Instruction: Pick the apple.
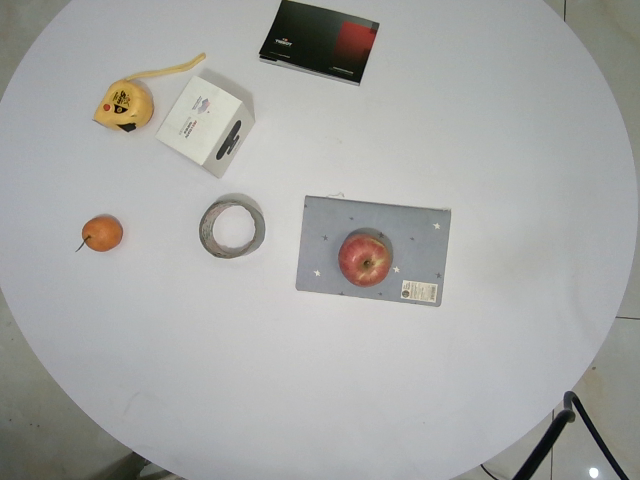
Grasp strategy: vertical